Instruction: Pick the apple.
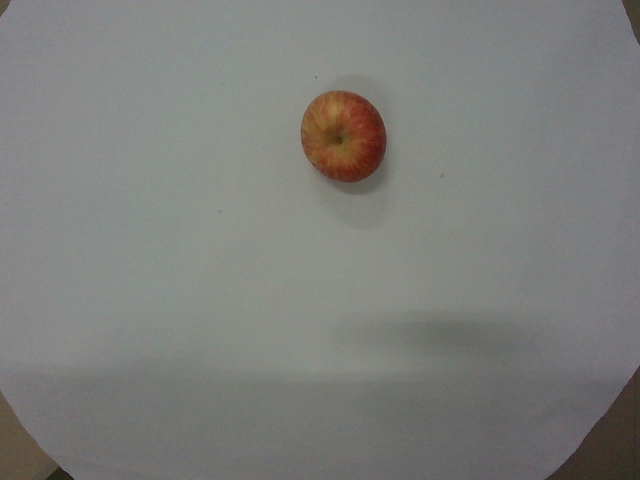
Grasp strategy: vertical